Retrieve the amount in words, amount in figures, name of the payee, date on the cheque, and the bank name from the image.
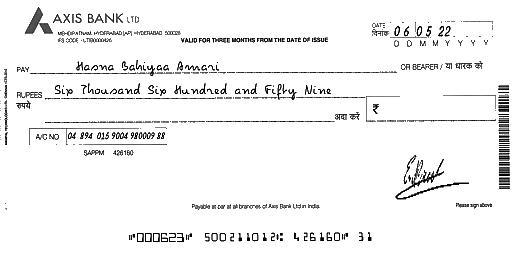
amt_in_words: Six Thousand Six Hundred and Fifty Nine
amt_in_figures:
payee_name: Hasna Bahiyaa Amari
bank_name: AXIS BANK
cheque_date: 06/05/22